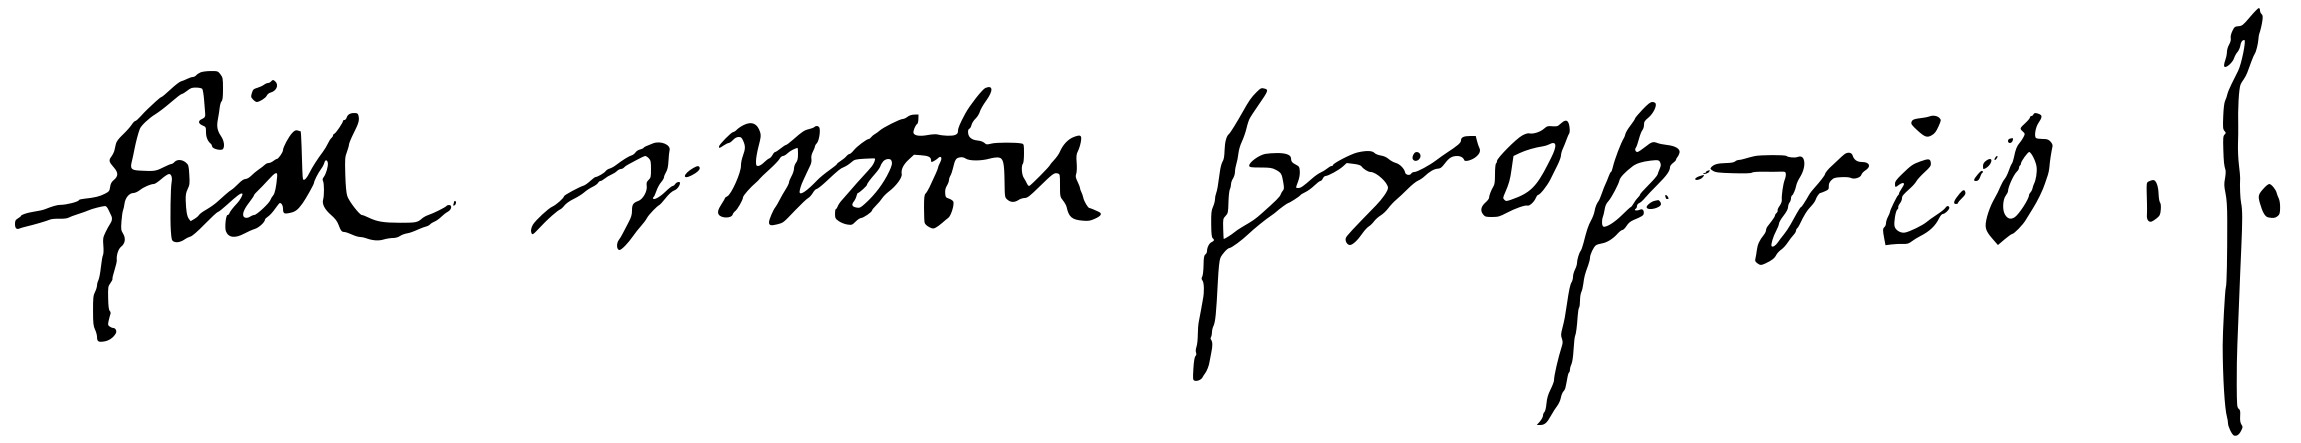
Signature of: pius iv